Question: Explain the disease:
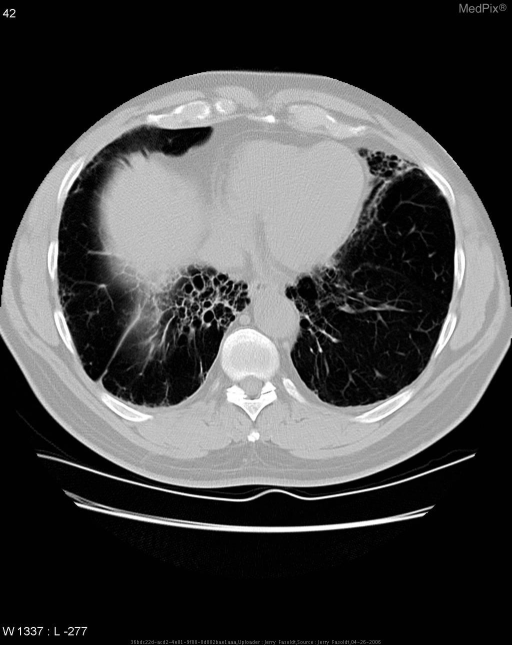
Answer: The disease is discussed as: Discussion - Interstitial lung disease is characterized by diffuse parenchymal lung involvement, primarily affecting the tissue between the alveoli.  It is known to be caused by over 200 conditions with asbestos, radiation, aspiration pneumonia, connective tissue disease, chemotherapy drugs, and amyloidosis being some of the most common causes.  Interstitial lung disease is believed to result from inflammation and secondary fibrosis.  Patients often present with progressive exertional dyspnea or non productive cough.  Hemoptysis, chest pain, and wheezing may also be present.   Dermatomyositis is an inflammatory myopathy that results in interstitial lung disease in approximately 10% of patients with the disease.  It causes skeletal muscle weakness, affects both children and adults, and tends to affect women more than men.  A characteristic rash often accompanies or more often precedes the disease helping differentiate it clinically from polymyositis.  The rash is often heliotrope (blue-purple discoloration) and tends to affect the upper eyelids with associated edema.  A flat red rash on the face and upper trunk, as well as erythema of the knuckles with raised violaceous scaly eruption (Gottron Rash) may also be present.  Diagnosis is confirmed by examining serum muscle enzymes, EMG findings, and muscle biopsy.  Treatment options include high dose prednisone 1mg/kg, azathioprine or methotrexate, or IVIG.  This patient's PA/Lateral CXR shows diffuse bilateral reticular and nodular opacities consistent with interstitial lung disease.  Chest CT scan w/ contrast shows pulmonary fibrosis in a bibasilar distribution and characteristic honeycombing pattern.